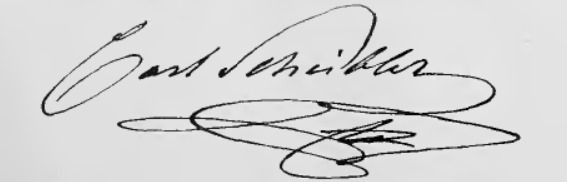
Signature of: karl wilhelm scheibler